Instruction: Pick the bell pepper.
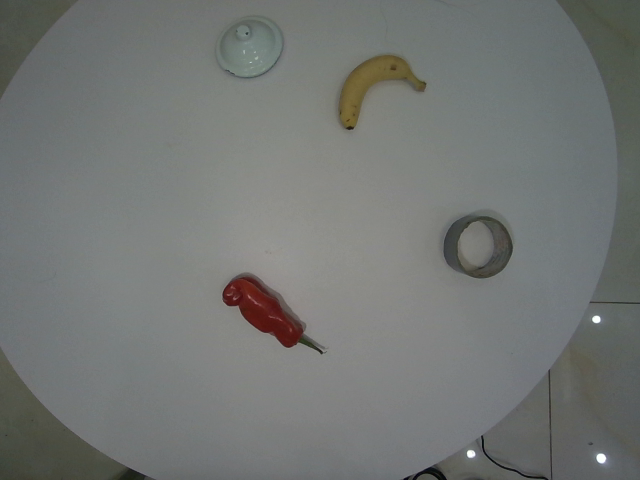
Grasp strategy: vertical